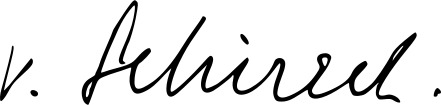
Signature of: baldur von schirach